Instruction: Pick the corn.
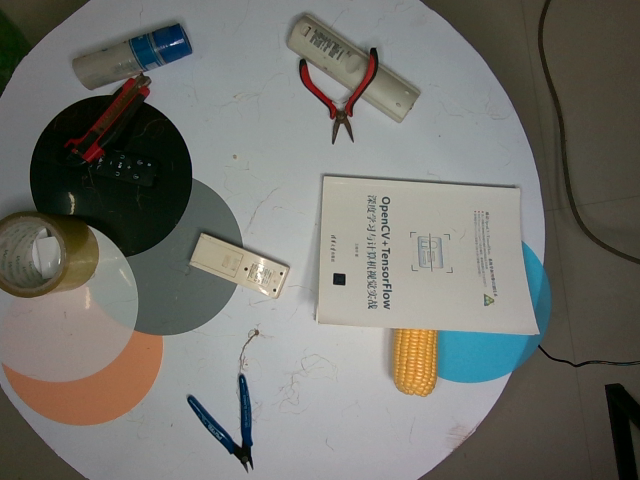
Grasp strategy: vertical